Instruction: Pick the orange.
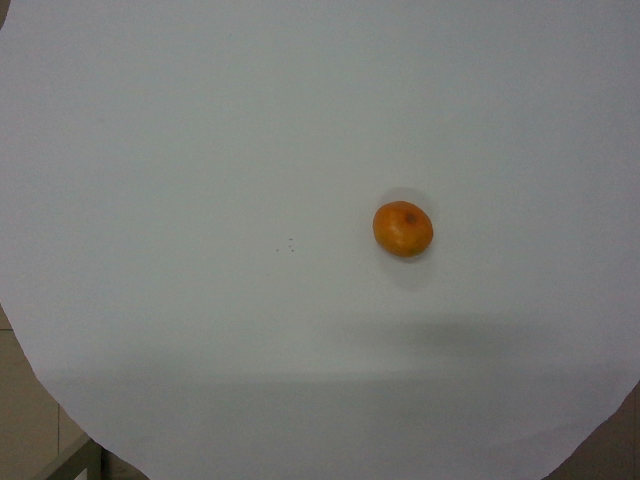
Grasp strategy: vertical